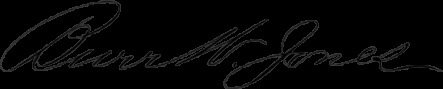
Signature of: burr w jones